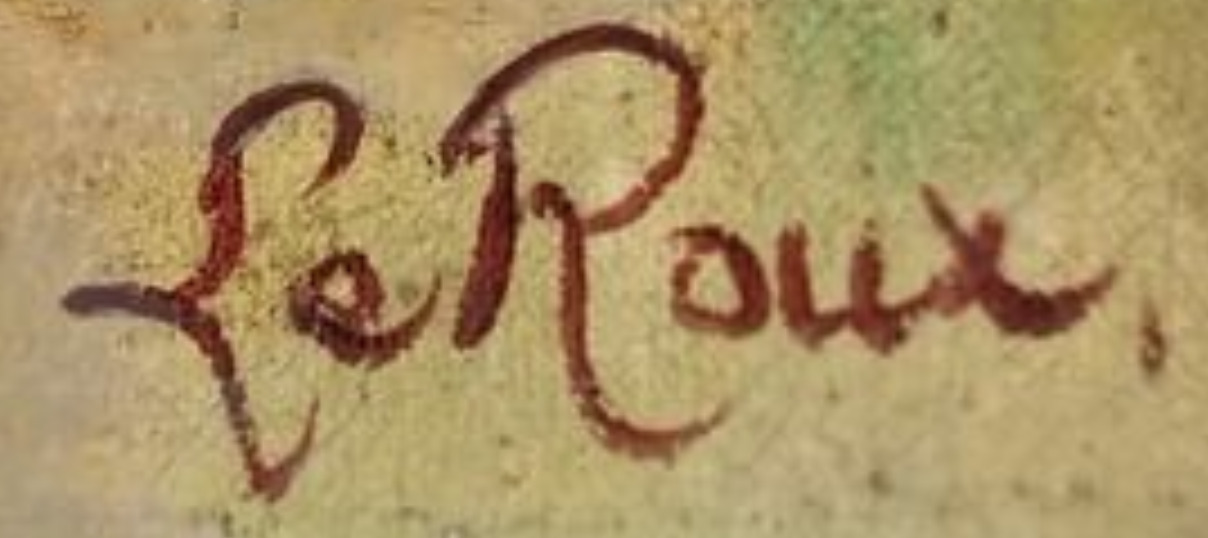
Signature of: constantin leroux